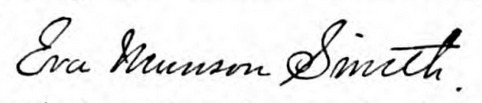
Signature of: eva munson smith